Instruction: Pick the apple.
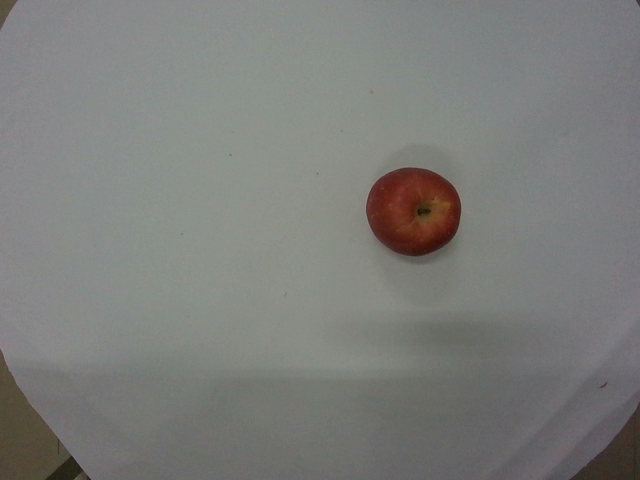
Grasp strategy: vertical